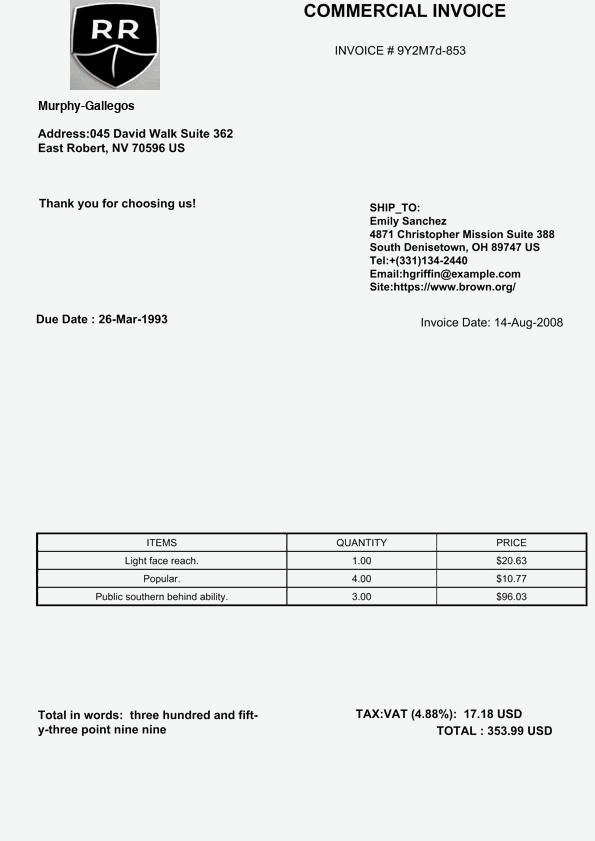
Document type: Invoice